Question: Explain the disease:
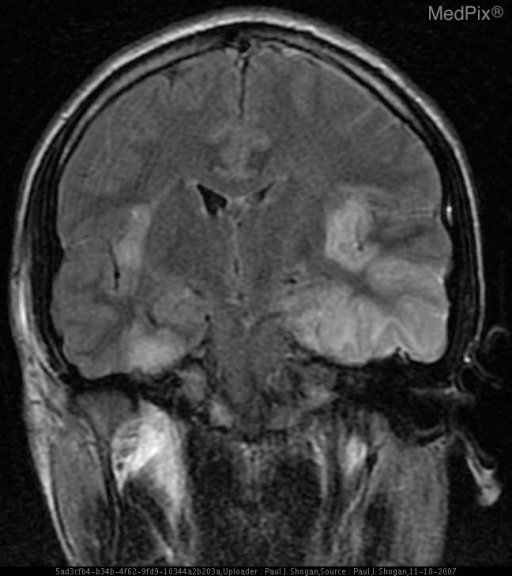
Answer: The disease is discussed as: Lesions/Condition: HSV Encephalitis

Discussion:

Herpes Encephalitis occurs at any age, with the highest incidence in adolescents and young adults, affecting men and women equally.  HSV-1 accounts for 95% of all herpetic encephalitis, and is the most common cause of viral encephalitis in the United States.

The presenting symptoms are multiple and often originate with fever, headache, seizures, confusion, stupor, and coma.  Patients may also demonstrate the gradual onset of olfactory hallucinations, anosmia, personality change, psychotic behavior, delirium, aphasia, and hemiparesis.   These symptoms are directly related to the involvement of the temporal lobes, insular cortex, and orbital surface of the frontal lobes by this disease.

After initial contact through infected secretions in the oronasopharnyx, HSV-1 travels via the lingual portion of the trigeminal nerve, to the gasserian ganglia where the virus remains dormant.  Upon reactivation from the influences of local trauma, immunosuppression, or stress, or the result of primary infection, the virus spreads in a retrograde fashion along the fibers that innervate the leptomeninges of the anterior and middle fossa.

Early diagnosis and rapid therapy is essential, as herpes encephalitis progresses rapidly.  The mortality rate ranges from 50% to 70%, with those surviving left with significant neurological impairment to include amnesia, dementia, seizures, and aphasia.  Both the patient’s age and level of consciousness at the time of initiation of intravenous acyclovir dictate outcomes.  If the patient is unconscious prior to beginning therapy, the outcome is poor.  If the patient is awake, and treatment is begun within 4 days of onset of the illness, survival is greater than 90 percent.

Laboratory:

CSF demonstrates increased pressure and a pleocytosis with lymphocyte predominance.
Red cells, and xanthochromia are identified in a minority of cases, secondary to hemorrhage.  Protein content is increased, and CSF glucose may rarely be lower than 40 mg/dL.

Polymerase Chain Reaction may be employed to identify HSV antigen in the CSF while the virus is replicating in the first few days of the illness.

Pathology:

Gross Pathologic Features:

Hemorrhagic and necrotizing encephalitis of gray and white matter, with severe edema and tissue necrosis localized to the inferior frontal, temporal lobes, and insular cortex.

Microscopically:

Focal necrotizing vasculitis with perivascular inflammatory infiltrates, with eosinophilic Cowdry intranuclear inclusion bodies located in neurons, and glial cells.

Herpes viruses include HSV-1, HSV-2, Epstein-Barr virus, cytomegalovirus, varicella-zoster virus, B virus, HSV-6, and HSV-7.

Radiology:

The imaging findings of HSV encephalitis on CT may be initially normal or subtly abnormal.  Generally, abnormalities are not identified until 3-5 days after the onset of significant symptoms.  Common initial findings are low attenuation in the medial temporal lobes and insula, with mild mass effect.  Hemorrhage may occasionally be identified and is a late finding that is highly suggestive of herpes encephalitis.  On contrast enhanced CT, there is ill-defined patchy enhancement, with gyriform enhancement being a late finding.

MRI is more sensitive than CT in detecting early changes, and demonstrates signal changes in almost all sequences.  T1 weighted images demonstrate areas of low signal intensity with surrounding edema localized to the temporal lobes, insular cortex, subfrontal area, and cingulate gyri.  Loss of the gray-white matter differentiation, and evidence of mass effect is frequently encountered.  Additionally, in cases of hemorrhage, there may be foci of increased signal in the inferior parts of the frontal and temporal lobes.  T2 weighted images demonstrate asymmetric bilateral high signal intensity in gray, and subcortical white matter of the temporal lobes, extending into the insular cortex, secondary to edema.  The basal ganglia are usually spared.  Findings are initially unilateral, followed by less severe contralateral temporal lobe signal abnormalities.

Proton density sequences demonstrate increased signal intensity in affected areas.  T2 weighted Fluid Attenuated Inversion Recovery (FLAIR) sequences demonstrate hyperintense signal with edematous cortex and subcortical white matter.  T2 gradient recalled echo sequences show hypointensity if there is hemorrhage within the edematous brain parenchyma.

Diffusion weighted images demonstrate marked hyperintense restricted diffusion, and reduced ADC values.  It is important to distinguish these findings from ischemic stroke, hemorrhage, abscess, lymphoma, Creutzfeldt-Jakob disease, glioma, and metastatic disease, for the determination of appropriate treatment.  HSV encephalitis can be differentiated from other high signal intensity DW MR images, and low ADC values based on the clinical presentation of the patient, distribution of the imaging findings, and results of the polymerase chain reaction test.

T1 weighted gadolinium enhanced images demonstrate asymmetric mild patchy enhancement indicating abnormalities of the blood-brain barrier.  Gyriform enhancement may be seen one week after initial symptoms.  Meningeal enhancement is an early finding, with parenchymal enhancement being a late finding, or evidence of hemorrhage.

MR spectroscopy may be utilized demonstrating elevated peaks of lactate, choline, and myoinositol, and reduced N-acetylaspartate signal.

Follow-up imaging demonstrates progressive abnormalities with worsening involvement of the contralateral temporal lobe, insula, and cingulate gyri.  Encephalomalacia, atrophy, and dystrophic calcification are commonly seen as sequelae of HSV encephalitis.